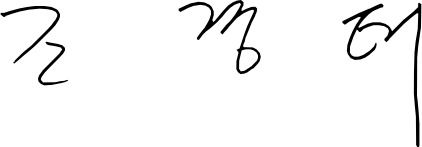
Signature of: cho kyoung tae